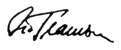
Signature of: helge tramsen